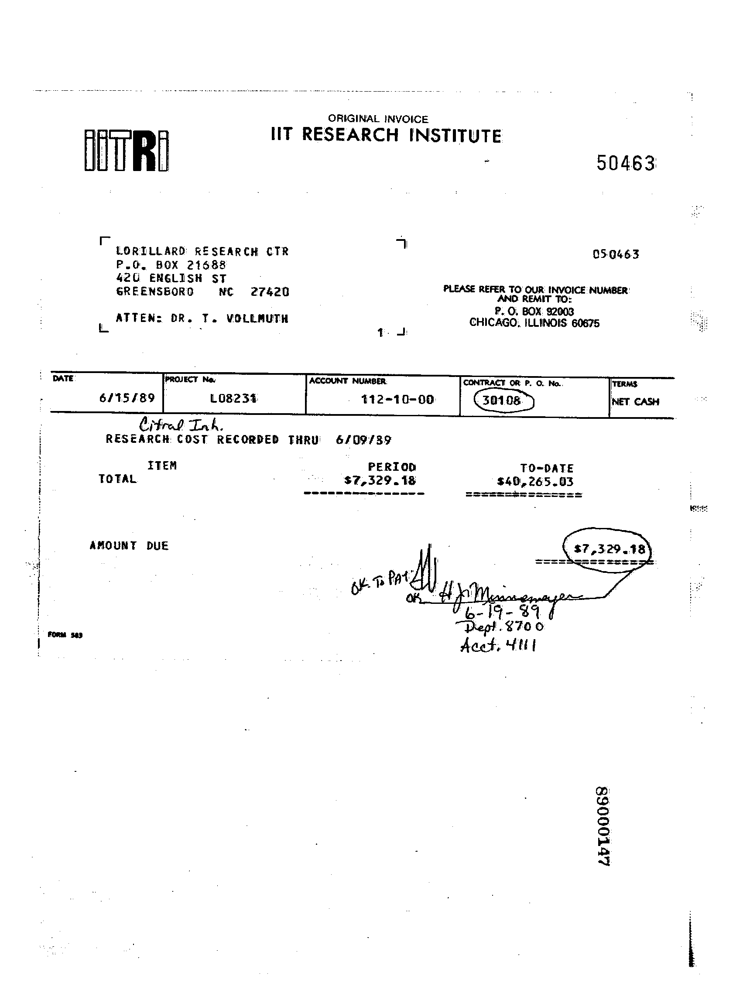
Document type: Invoice